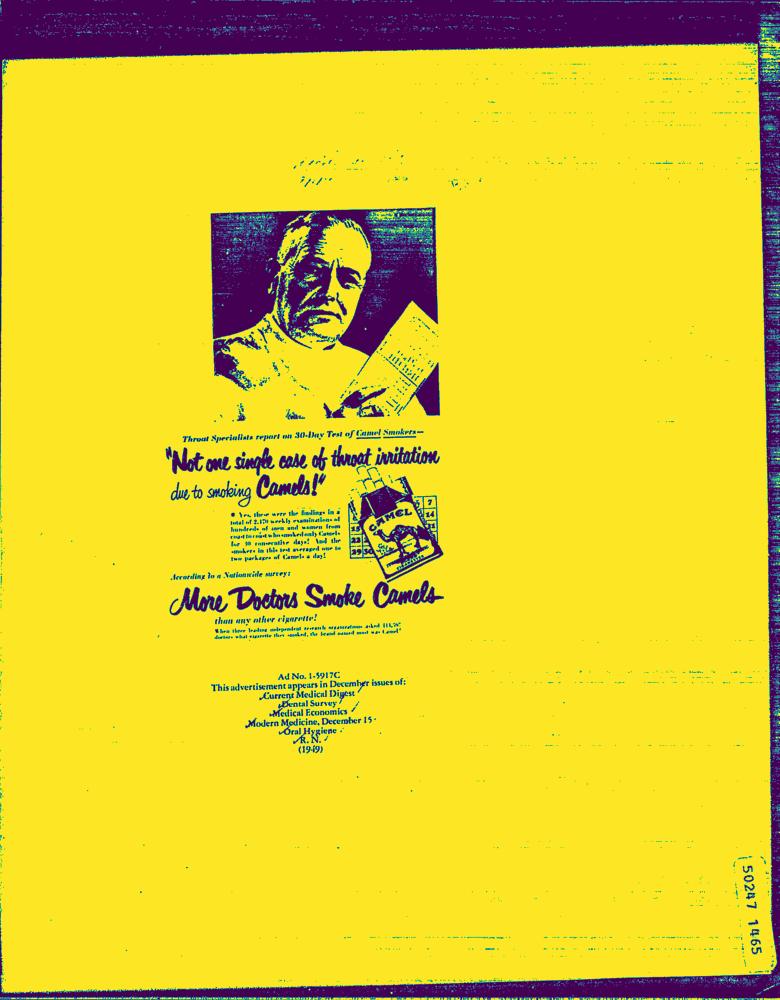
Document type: AD